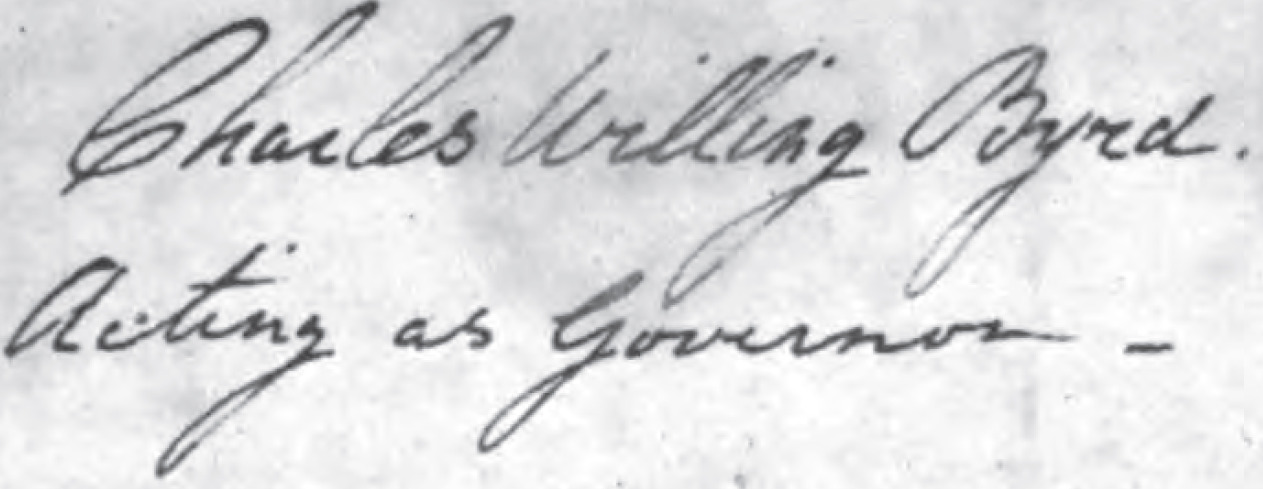
Signature of: charles willing byrd